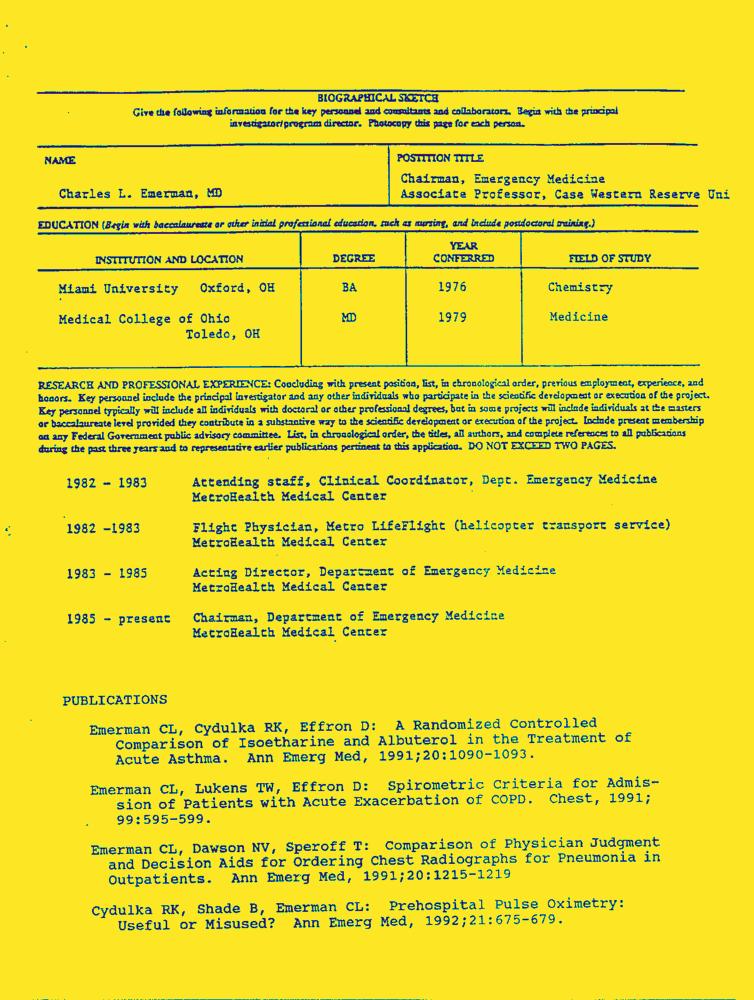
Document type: Resume-Doc